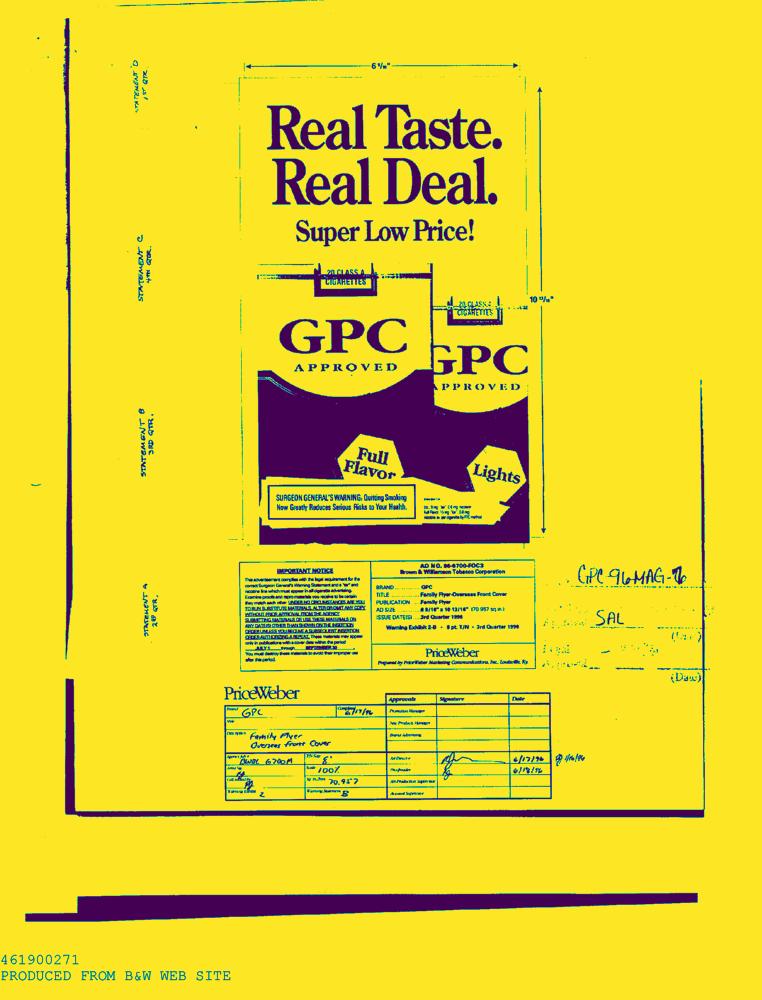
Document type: AD